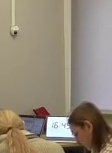
Транскрипция: Volto, eu penso em gerar um pouco de arme.
Категория: Педагогические действия
Подкатегория: Оценивает ответ (похвала)
Описание действия: Ученики дали ответы на выданные ранее групповые задания и учитель хвалит их за хорошо выполненную работу
Контекст и комментарии: Контекст ДО: Ученики выполняли задания по группам и давали ответ на поставленные вопросы. Результат ПОСЛЕ: ученики довольны тем что  хорошо справились с заданиями. Педагогический эффект: поощрение хорошо выполненной работы подталкивает учеников и дальше продолжать стараться